Question: What might the diagnosis be?
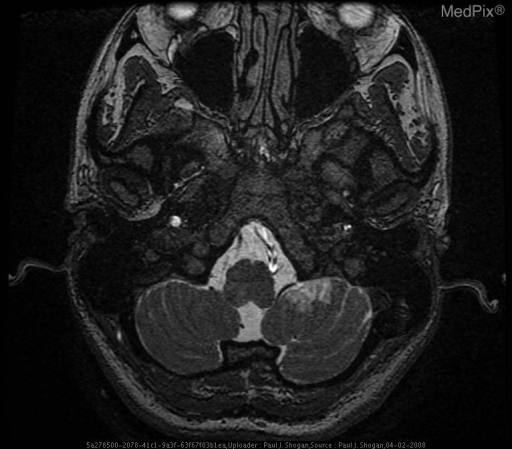
Answer: The possible diagnosis includes Dissection
Racemose Capillary Telangiectasia.